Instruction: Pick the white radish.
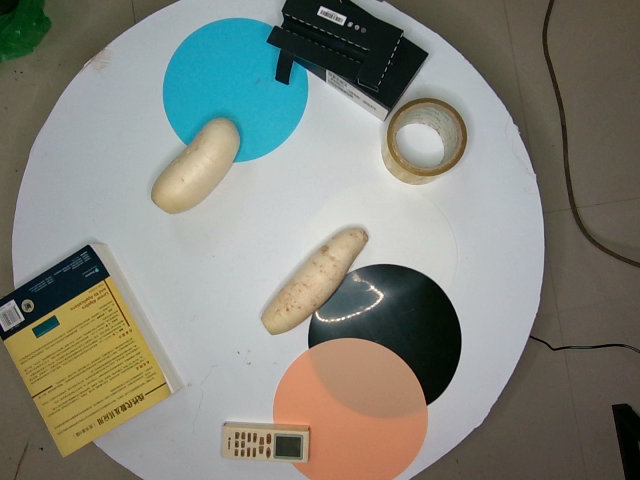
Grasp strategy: vertical